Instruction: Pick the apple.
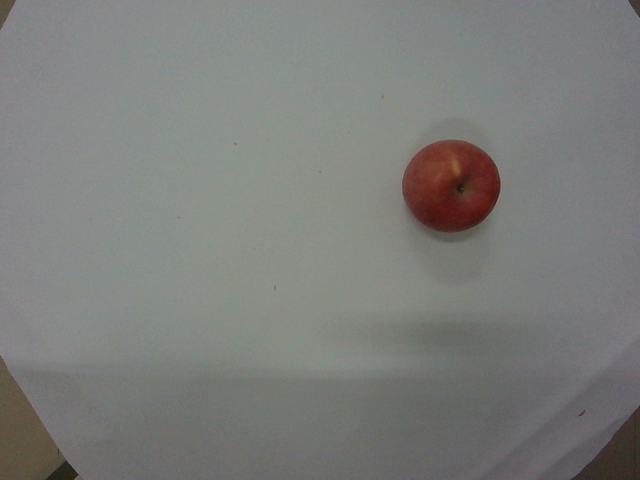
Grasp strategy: vertical